Question: What appears to be the issue?
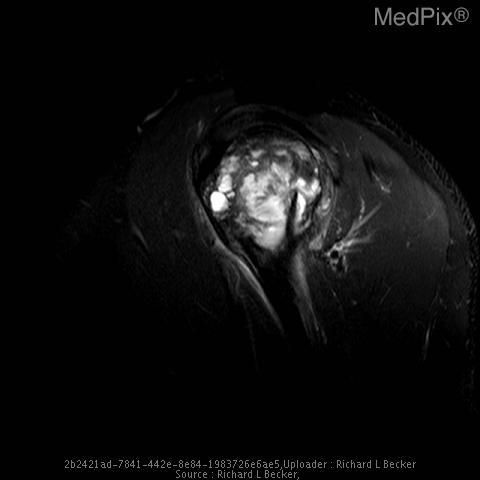
Answer: The findings suggest Expansile lytic lesion centered on the proximal humeral metaphysis with subarticular extension.  It is geographic, and there is no significant marginal sclerosis.  No periosteal reaction.  The overlying cortex is thinned, and there is a pathologic fracture of the humeral neck.. Intermediate-low signal on T2 with mixed solid/cystic components.  Some susceptibility artifact, likely due to hemosiderin.. The patient might have a history of 23 y/o man with pain out of proportion to his apparently minor injury..